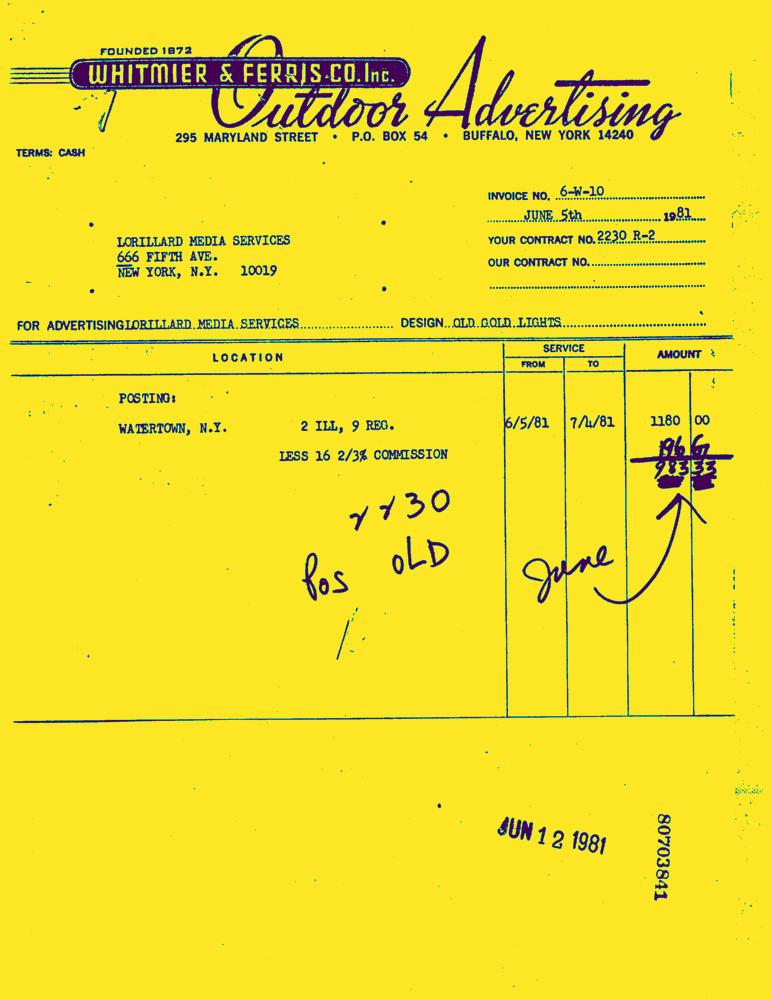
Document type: Invoice-Doc